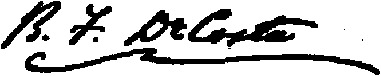
Signature of: benjamin franklin decosta